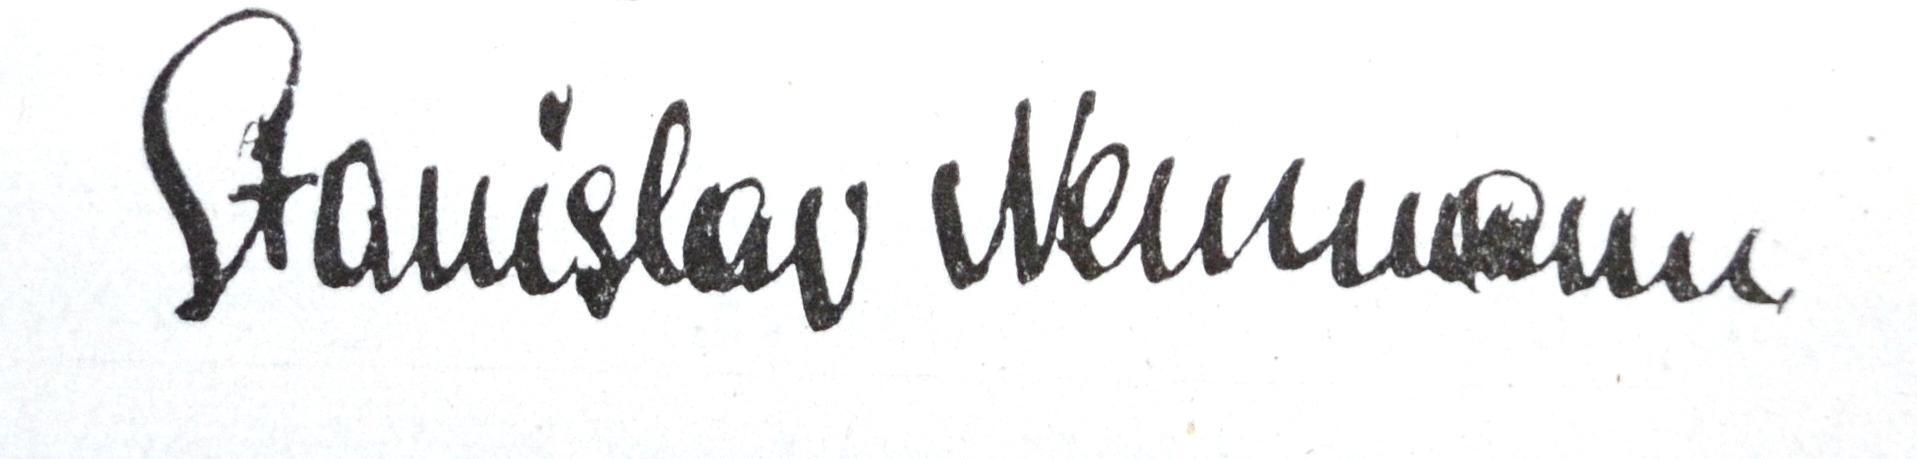
Signature of: stanislav neumann